Question: What is the total amount of taxes owed as per the document?
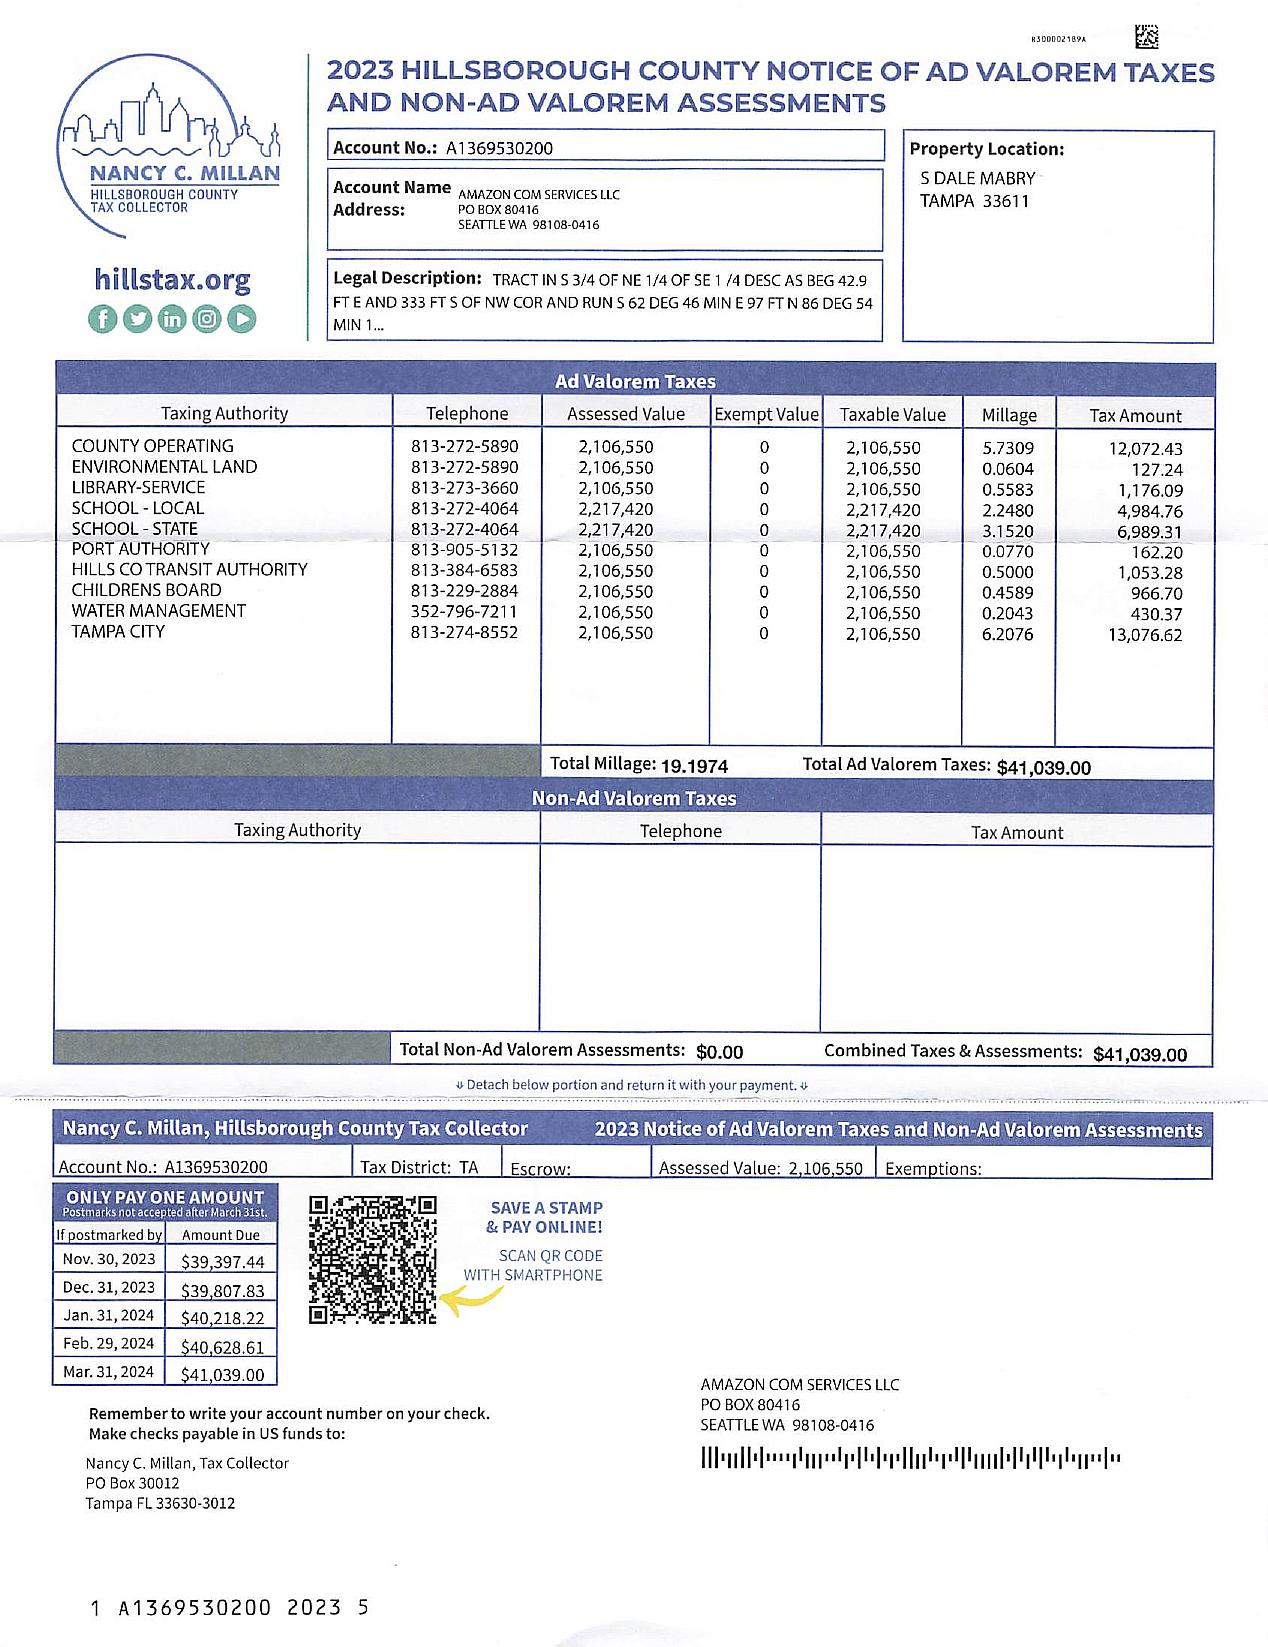
Answer: "41,039.00"